Extract the amount written in words, the amount in digits, the name of the payee, the date on the cheque, and the bank's name from the image.
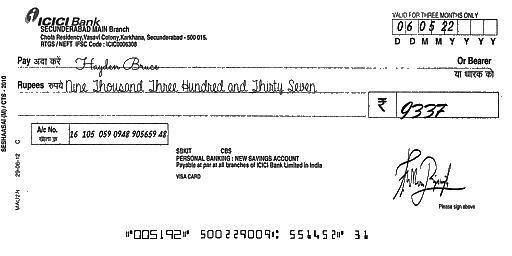
amt_in_words: Nine Thousand Three Hundred and Thirty Seven
amt_in_figures: 9337
payee_name: Hayden Bruce
bank_name: ICICI Bank
cheque_date: 06/05/22